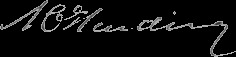
Signature of: abner c harding